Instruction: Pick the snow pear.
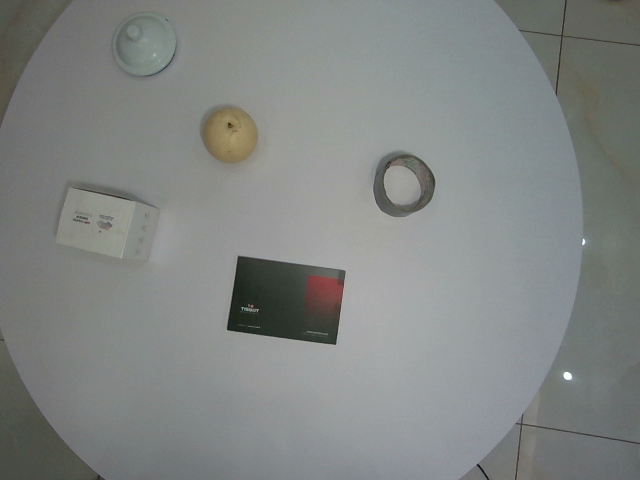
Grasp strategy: vertical